Question: What is the address or location of the property listed in the document?
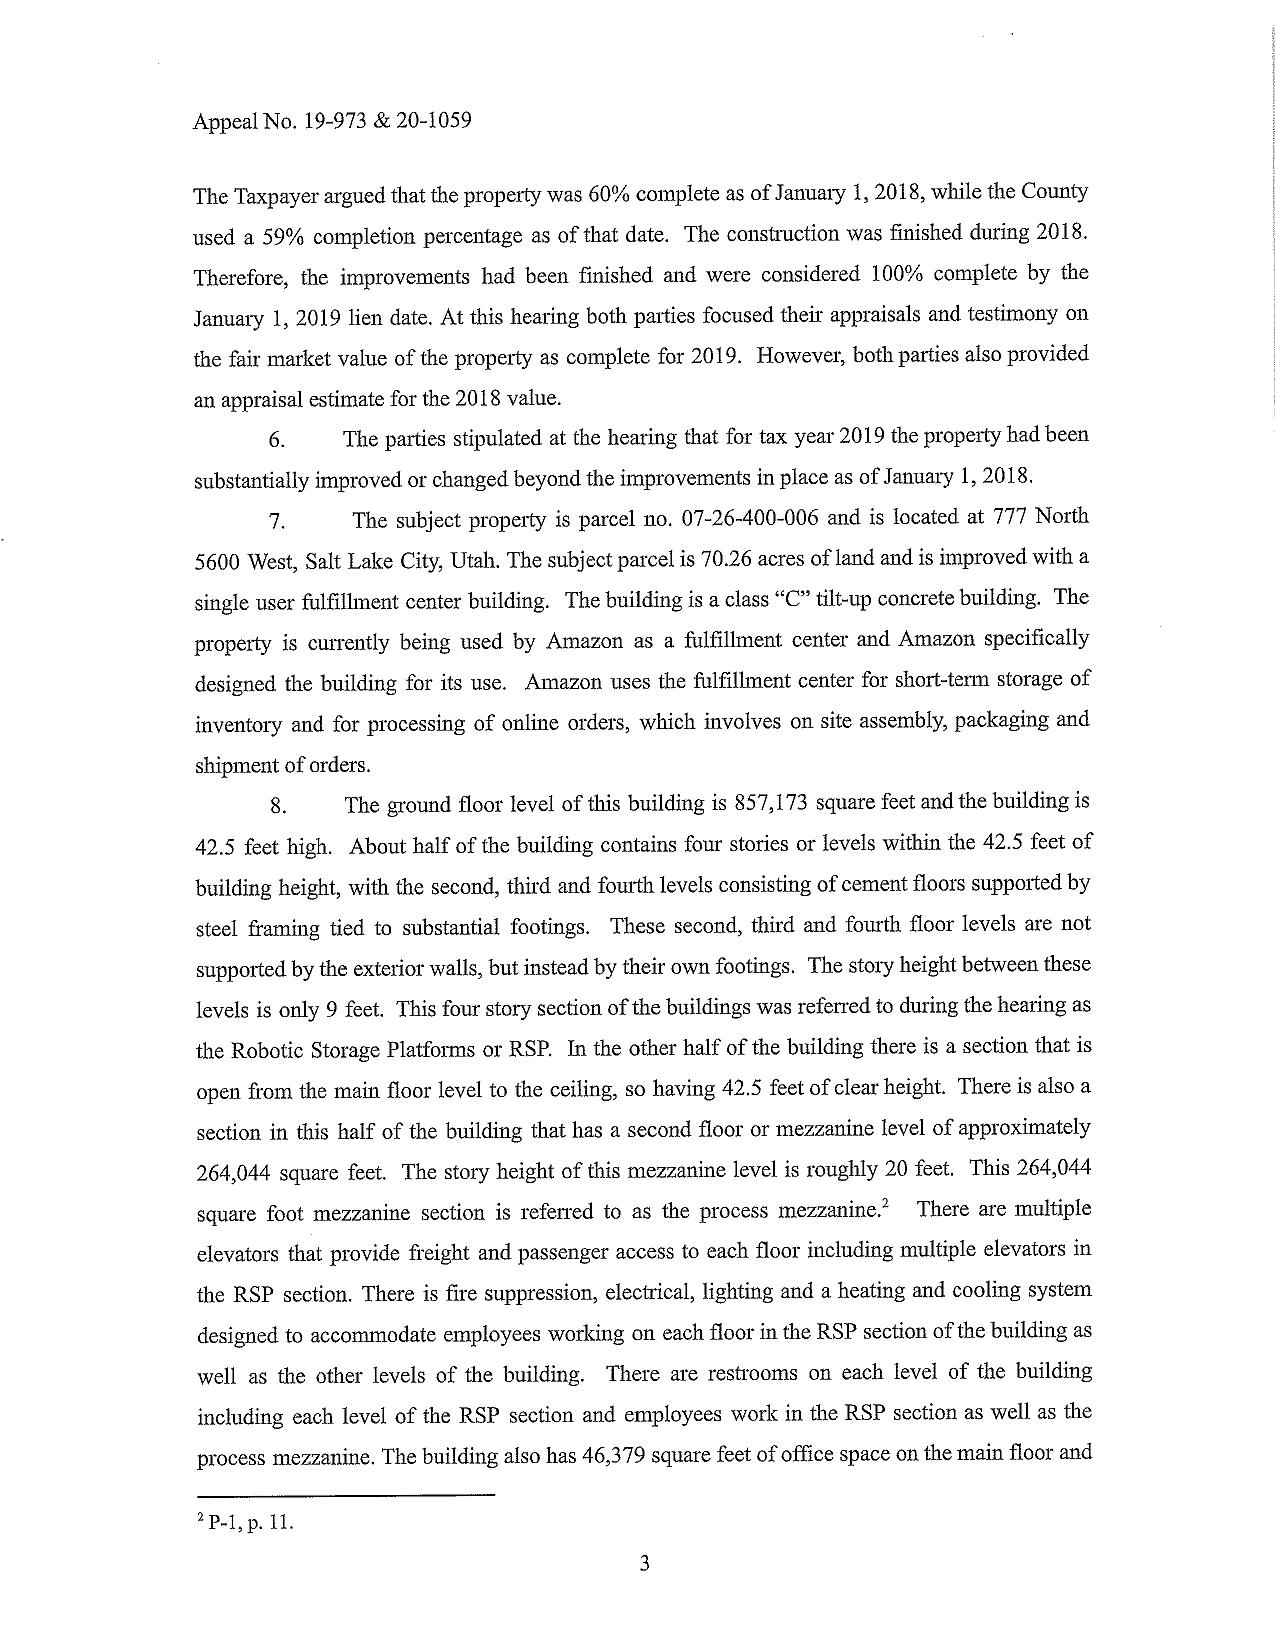
Answer: "777 North 5600 West, Salt Lake City, Utah"